Question: What is the potential diagnosis?
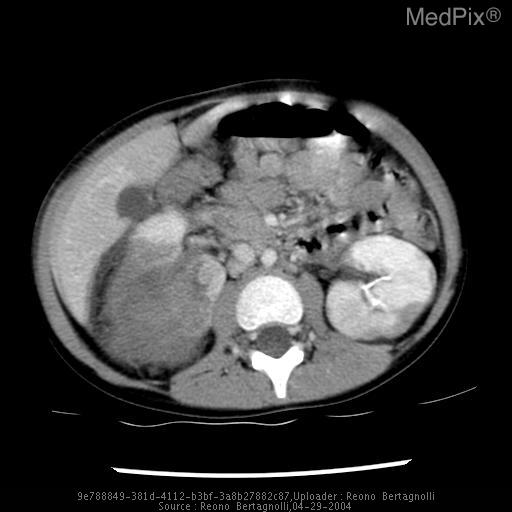
Answer: The possible diagnosis includes Bilateral Wilms tumor, nephroblastomatosis.